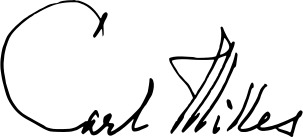
Signature of: carl milles